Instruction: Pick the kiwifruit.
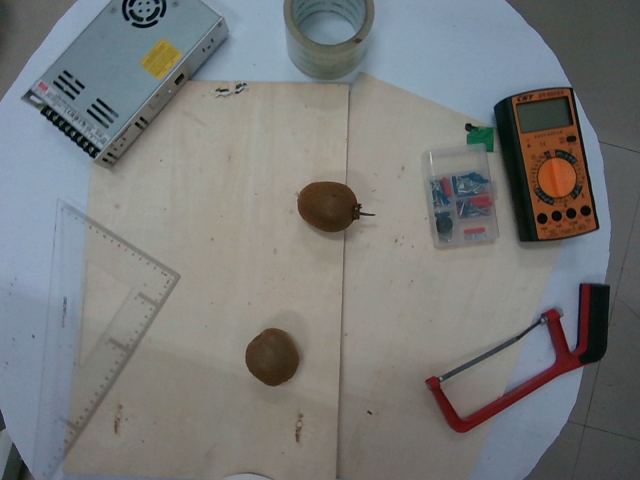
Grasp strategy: vertical